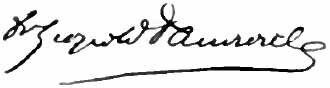
Signature of: leopold damrosch